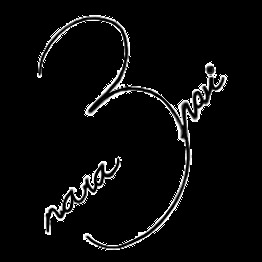
Signature of: nei nanami